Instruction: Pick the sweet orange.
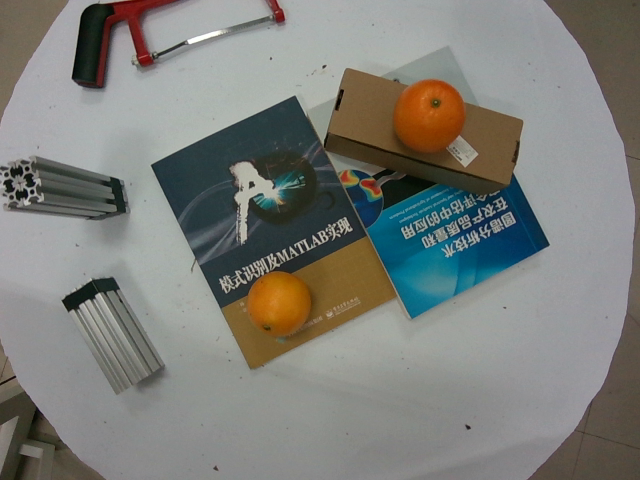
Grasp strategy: vertical